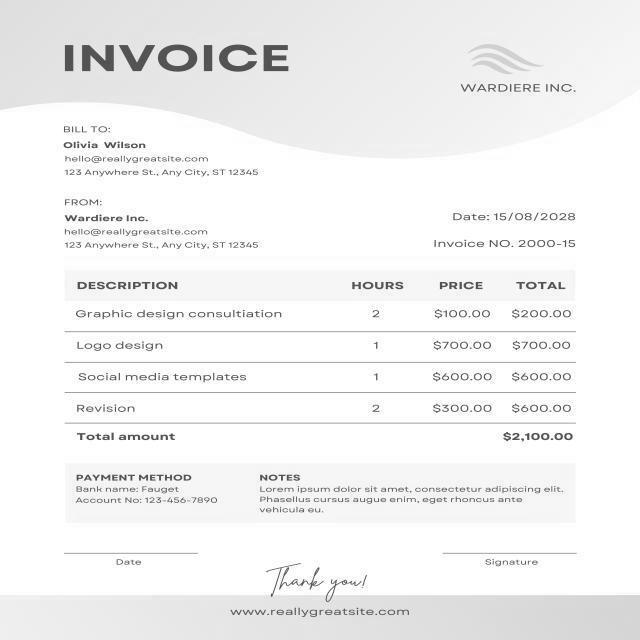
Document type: Invoice